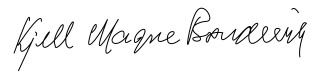
Signature of: kjell magne bondevik